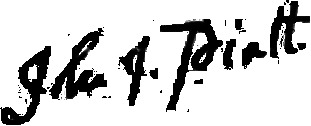
Signature of: john james piatt